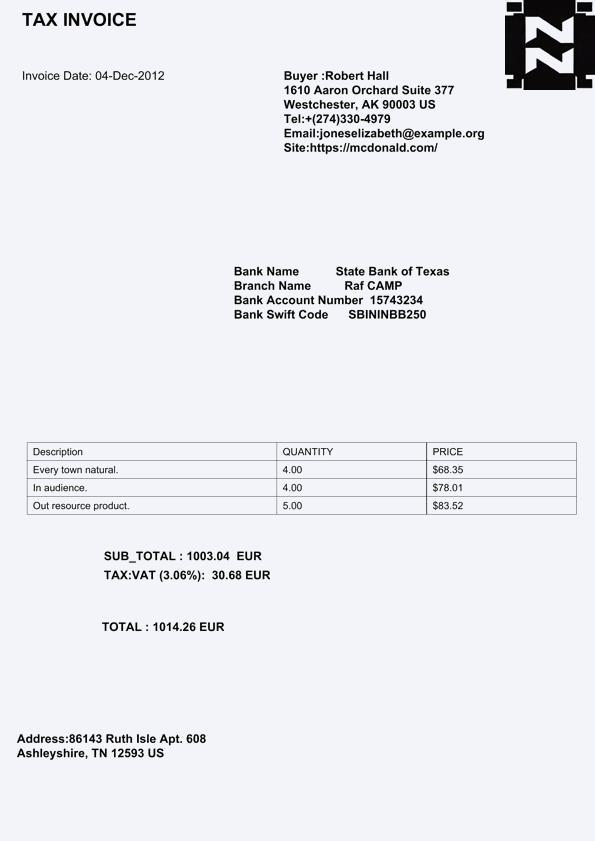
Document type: Invoice